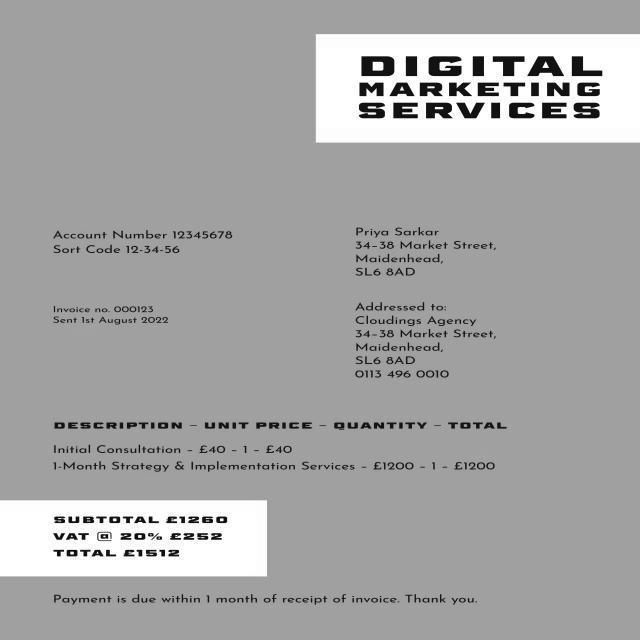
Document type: Invoice